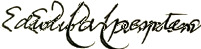
Signature of: edward carpenter